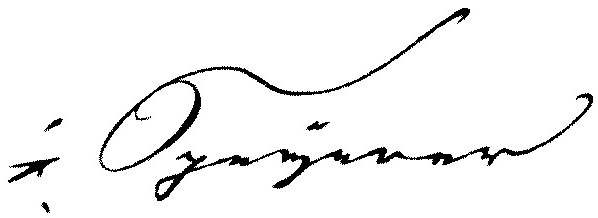
Signature of: jakob wilhelm speyerer